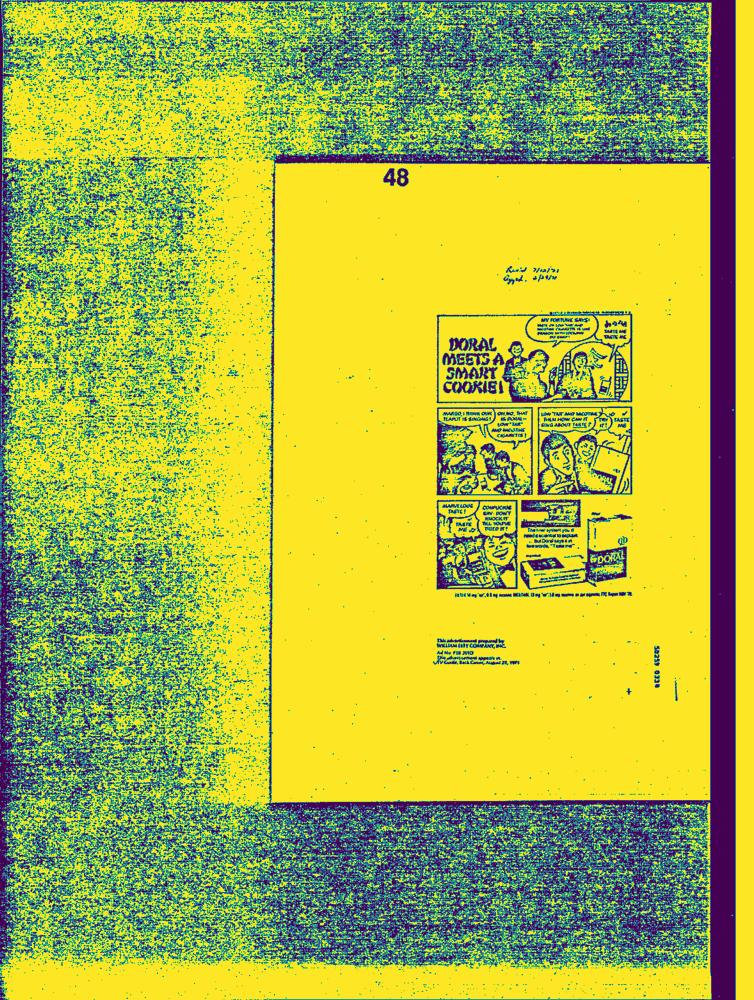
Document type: AD